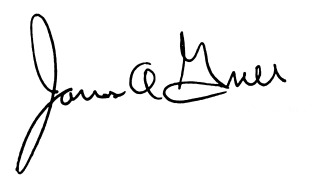
Signature of: jim greer